Can you pull out the amount in words, numerical amount, payee's name, date of the cheque, and the bank's name from the image?
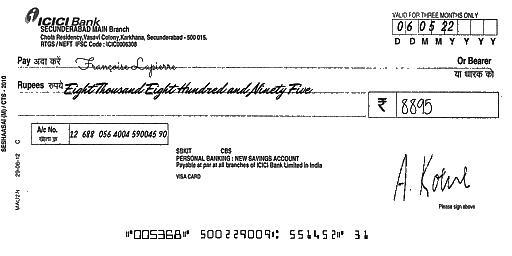
amt_in_words: Eight Thousand Eight Hundred and Ninety Five
amt_in_figures: 8895
payee_name: Françoise Lapierre
bank_name: ICICI Bank
cheque_date: 06/05/22